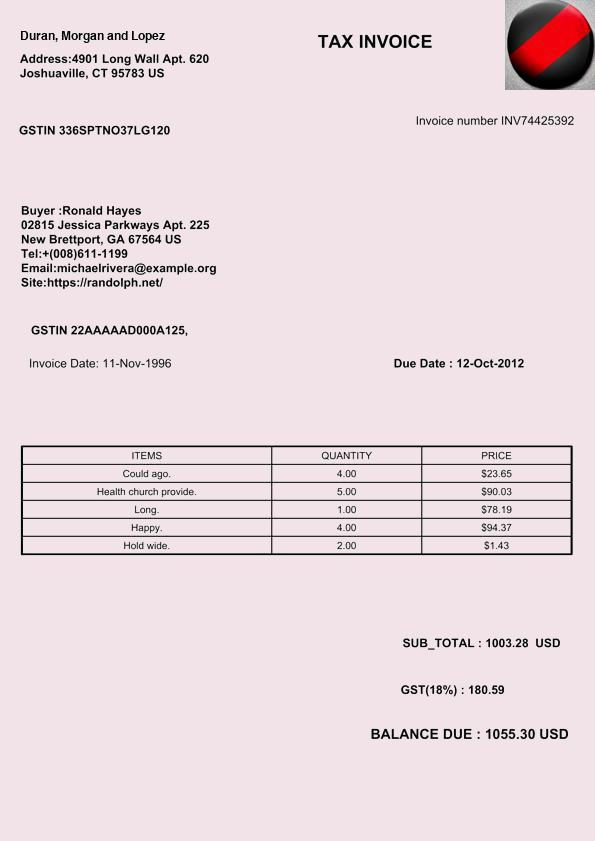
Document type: Invoice